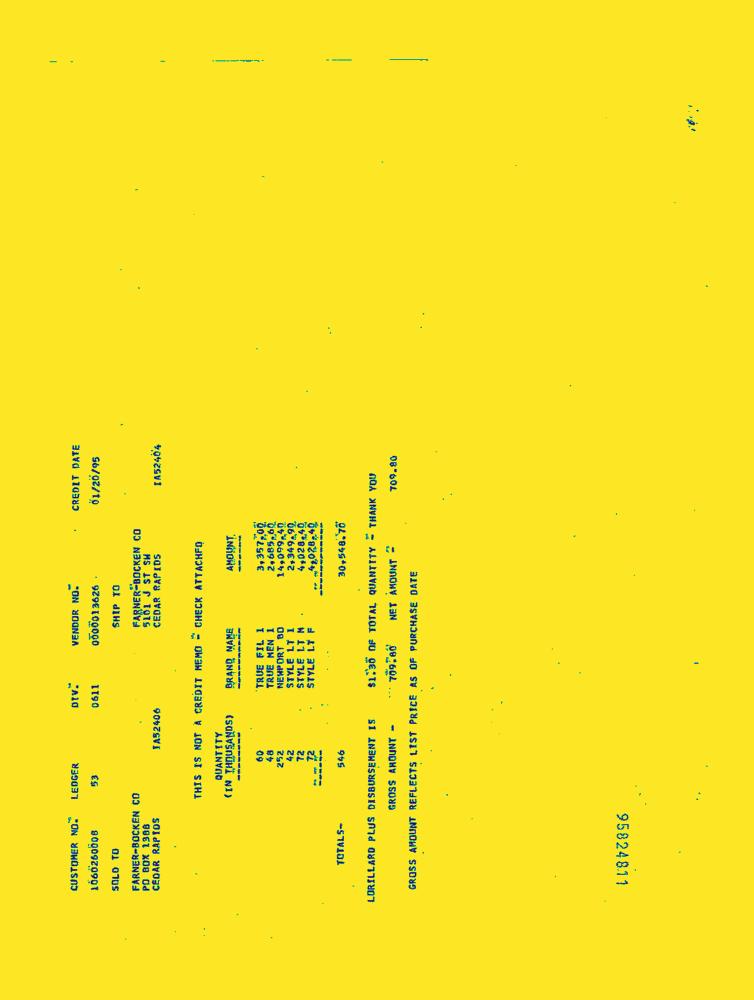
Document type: Invoice-Doc